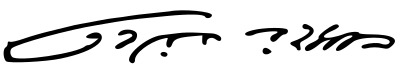
Signature of: tarique rahman